Question: What appears to be the issue?
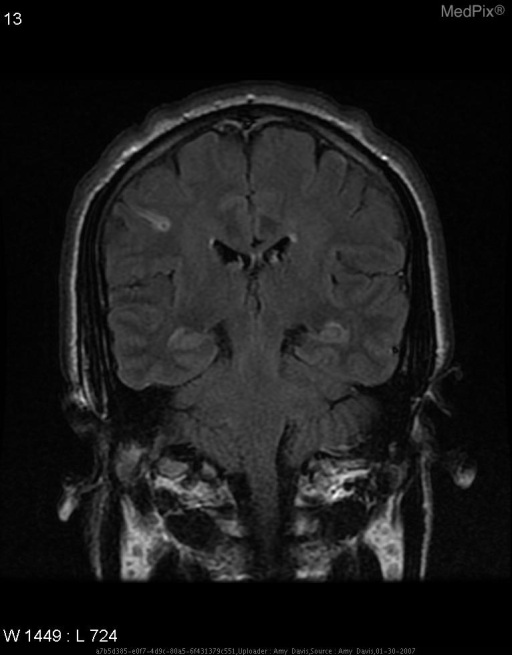
Answer: The findings suggest Multiplanar, multi-sequence MRI of brain without IV contrast.  Time-of-flight and contrast enhanced MRA of neck and intracranial vasculature with 3D reconstructions.
    - several small areas of restricted diffusion, two in the right temporal lobe and two in right posterior frontal lobe.  Areas have a small amount of associated T2 hyperintensity, most consistent with acute to subacute infarctions. Right frontal lobe lesions are gyroform.

DWI shows area of hyperintensity in right cerebral hemisphere

No evidence of hemodynamically significant stenosis in the common carotids.. Increased signal intensity in R cerebral hemisphere.. The patient might have a history of 44yo RHD M with sudden onset of difficulty speaking, L facial droop and drooling.  Pt had difficulty forming words, slurred speech, and numbness in L face and arm.  Most of the reported symptoms resolved within 10 minutes, with slight numbess and tingling in the L corner of the mouth still present after 30-45 minutes..